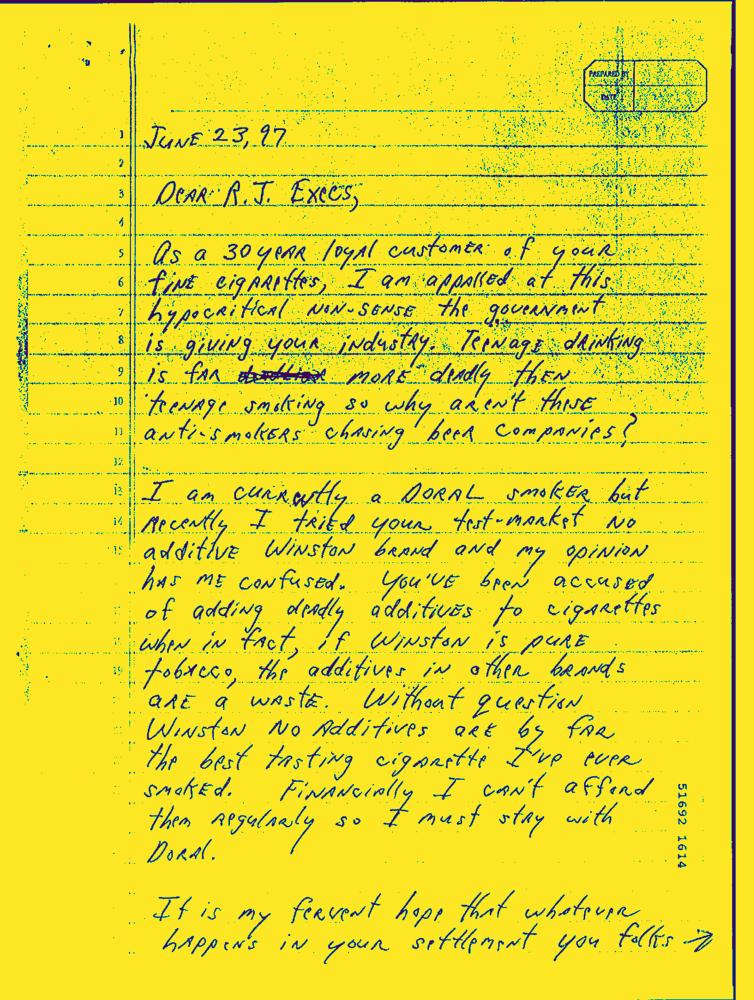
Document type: Hand-Written